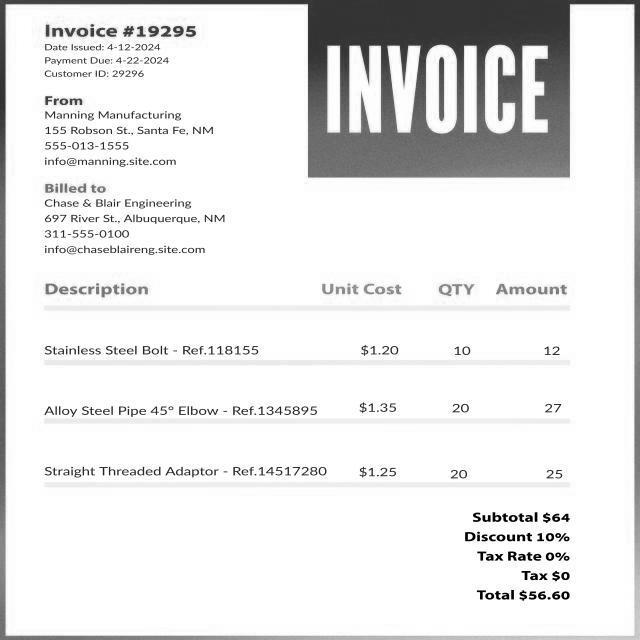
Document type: Invoice